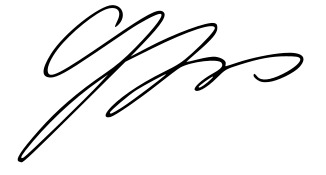
Signature of: gianni infantino